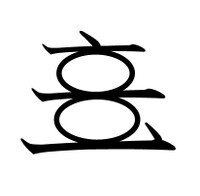
Signature of: shō nei